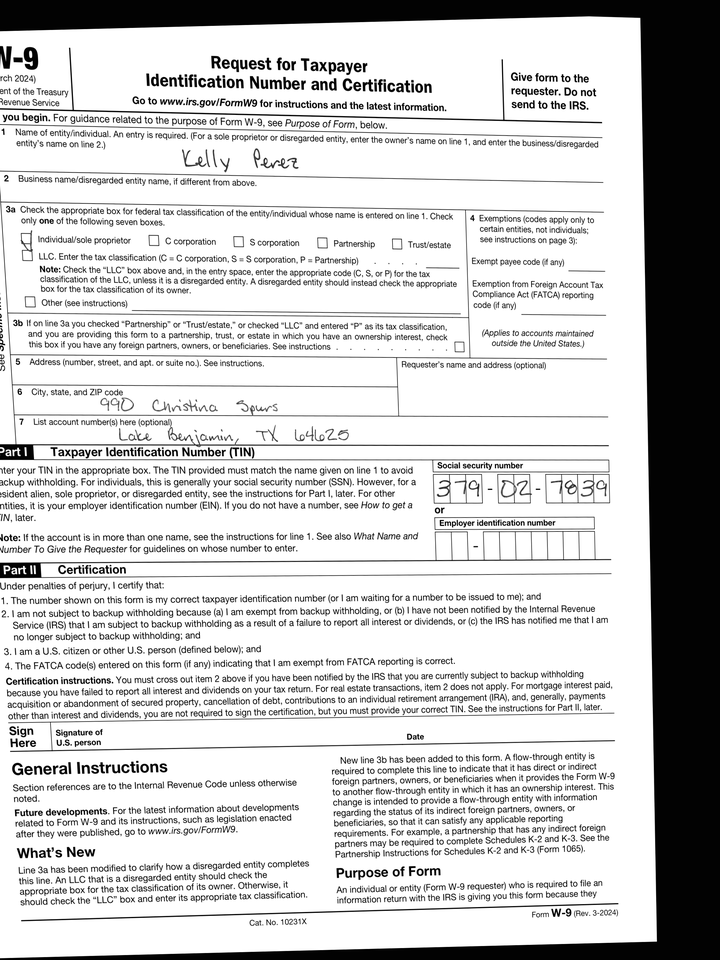
adr1: 990 Christina Spurs
adr2: Lake Benjamin, TX 64625
cbx: yes
ssn: 379027839
enm: Kelly Perez